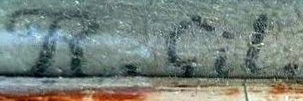
Signature of: ramón gil rey